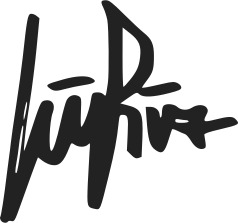
Signature of: gigi riva